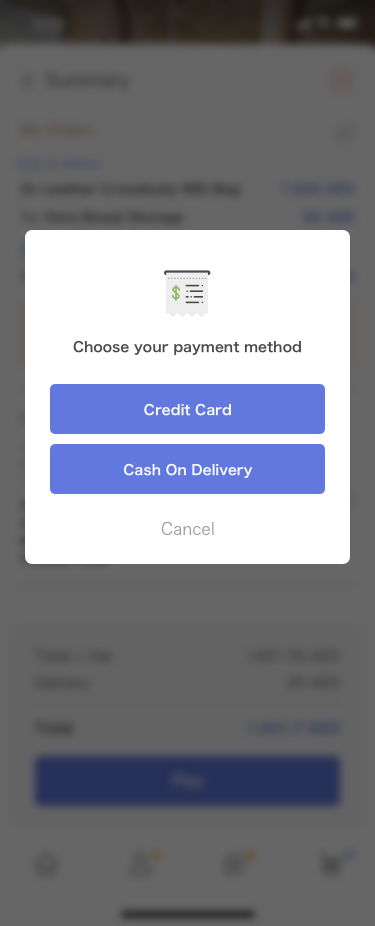
Text in this UI design:
Dubai
Al Badiya Residence Building 10
Block B, Apartment 402
P.O.Box 1234
John Smith
john.smith@domain.com
+971 51 234 5678
Deliver to
Pickup Products: Once the checkout is completed, you will recieve a notification from the seller with exact location & contact informations.
299 AED
Photographer’s Belt & Harness
1x
to pickup
35 AED
Vens Bread Storage
1x
1,020 AED
Leather Crossbody MID Bag
3x
to deliver
My Orders
Summary
1,441.7 AED
Total
20 AED
Delivery
1421.70 AED
Total + Vat
Cash On Delivery
Credit Card
Choose your payment method